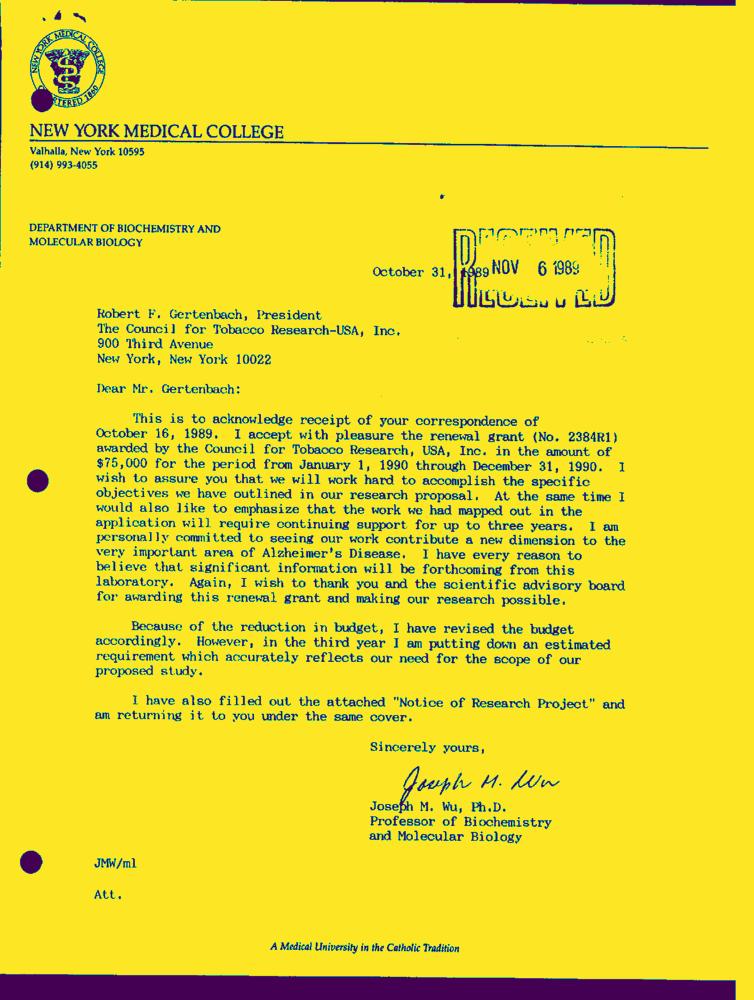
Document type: Letter-Doc